Question: What is the estimated tax bill amount according to the document?
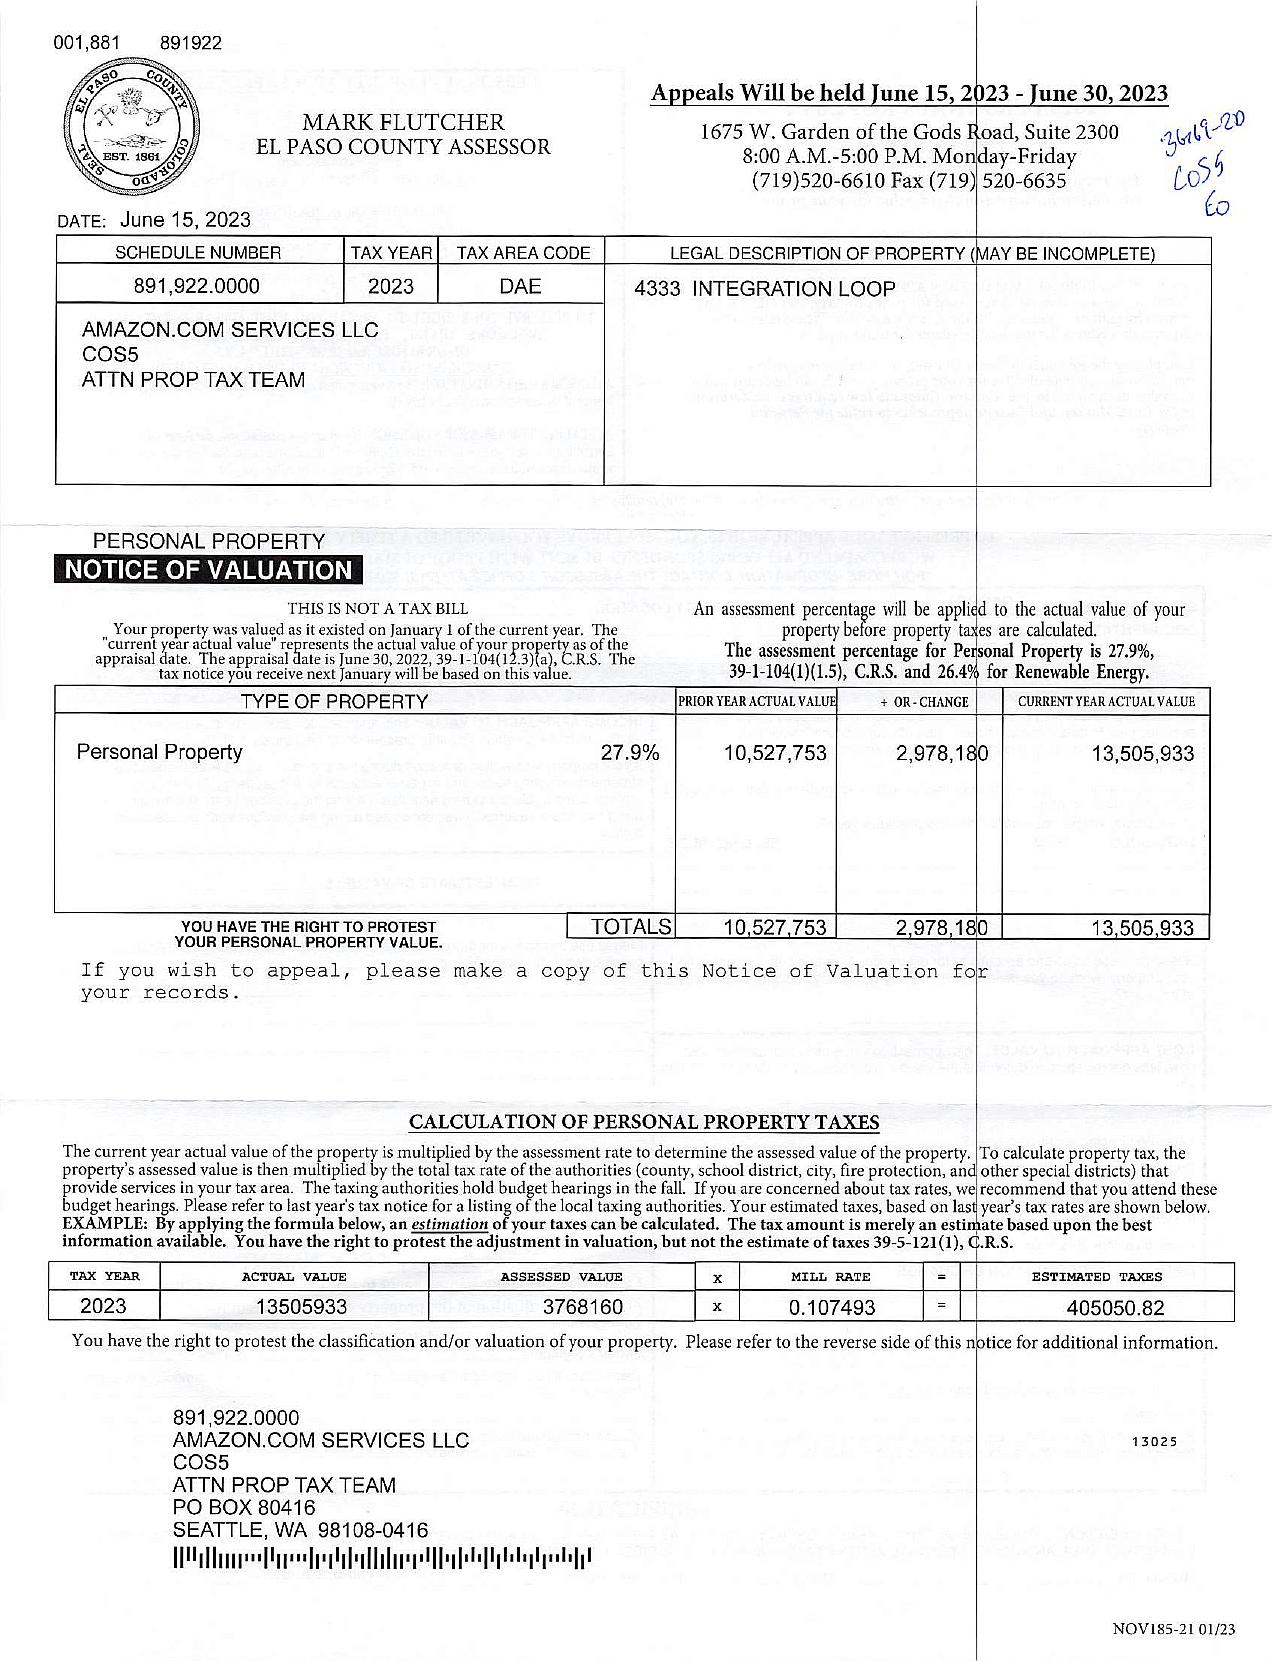
Answer: "405050.82"